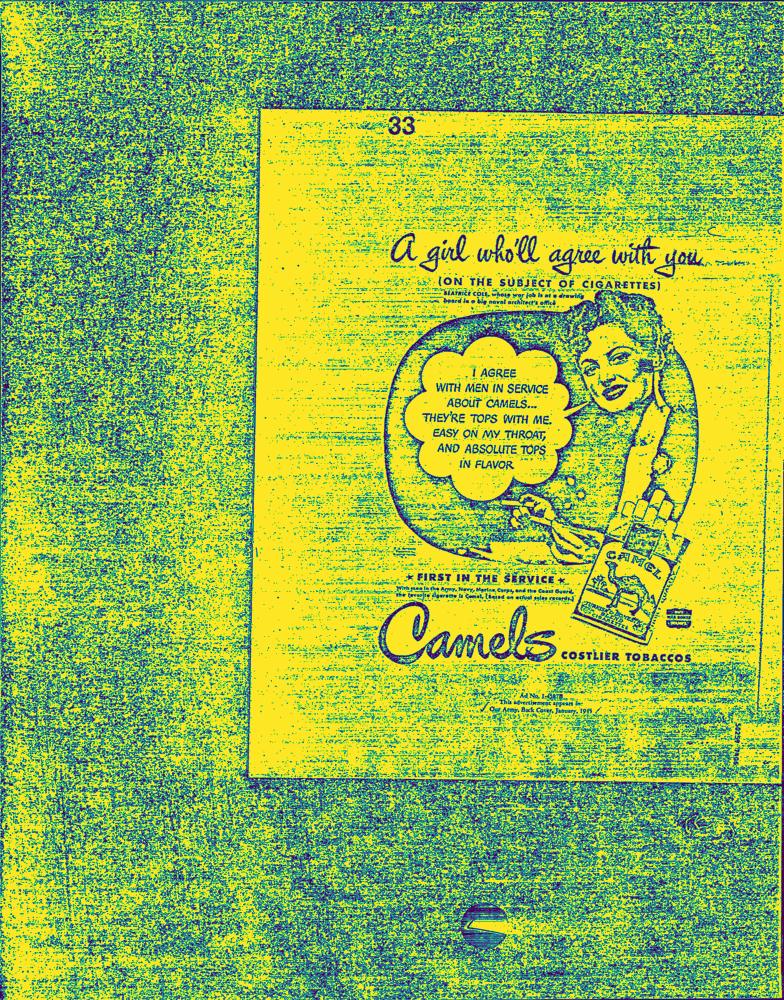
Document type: AD